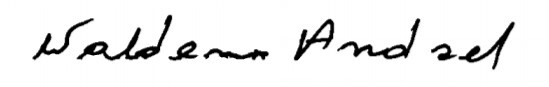
Signature of: waldemar andzel